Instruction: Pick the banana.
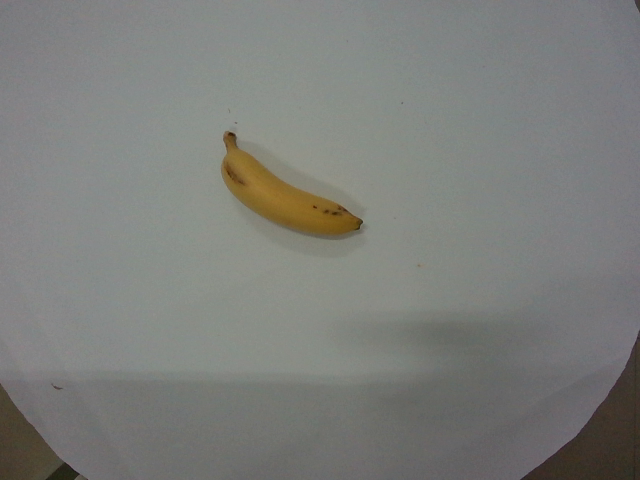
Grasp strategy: vertical